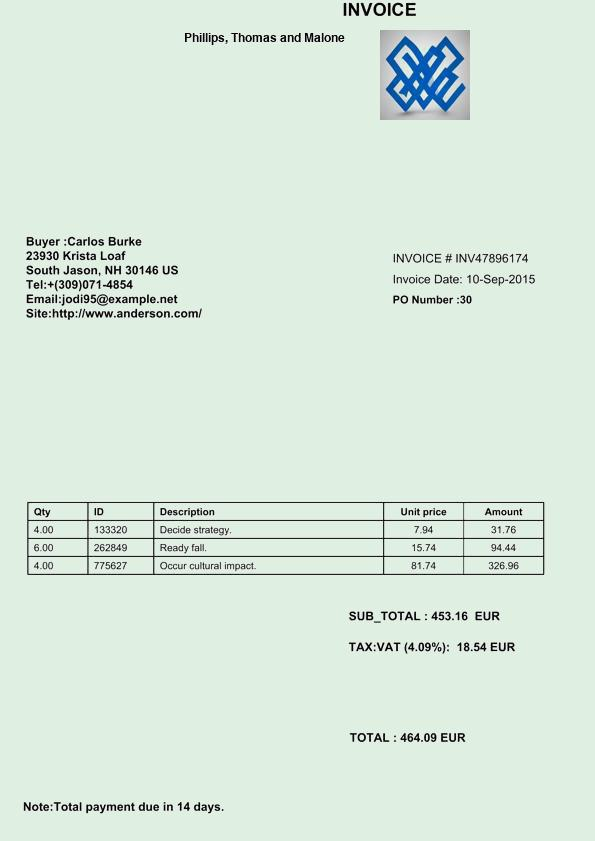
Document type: Invoice